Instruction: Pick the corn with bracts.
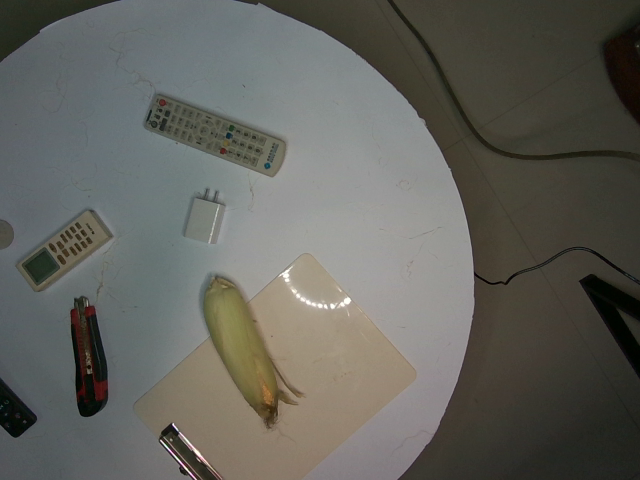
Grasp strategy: vertical